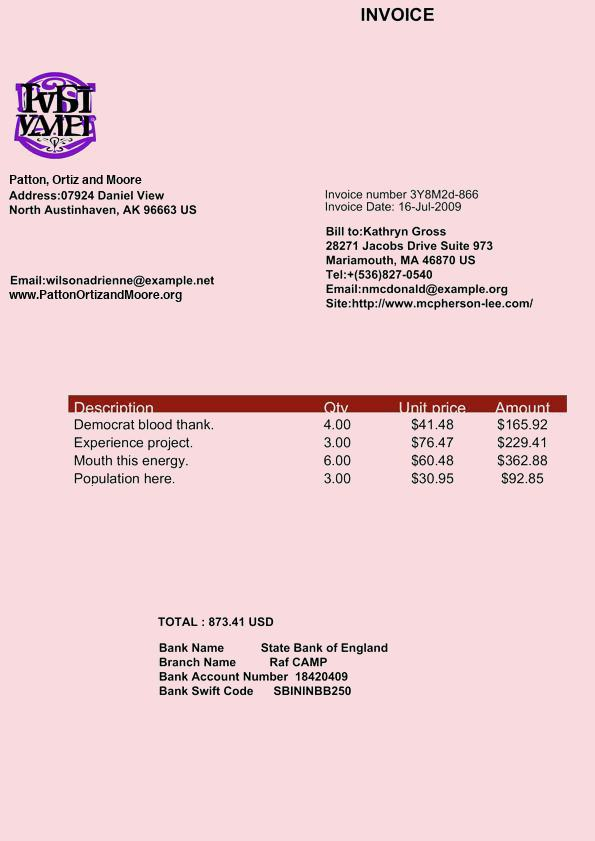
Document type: Invoice